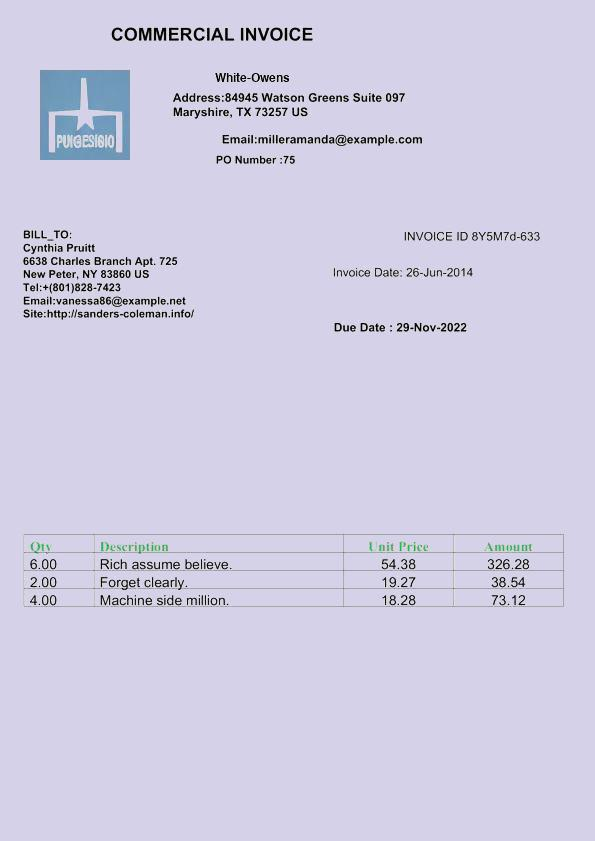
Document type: Invoice